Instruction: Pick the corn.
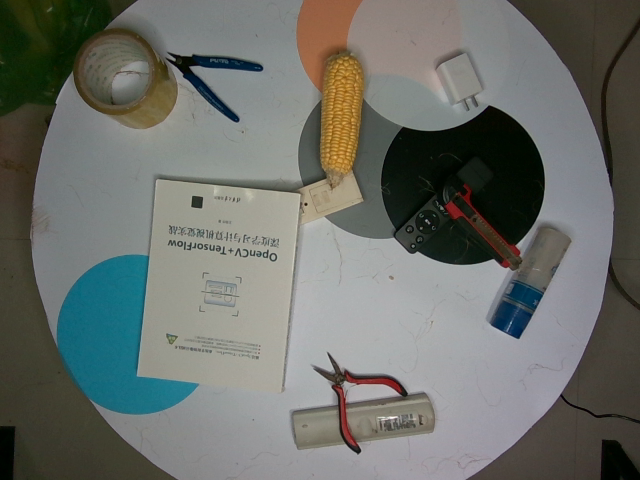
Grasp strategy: vertical